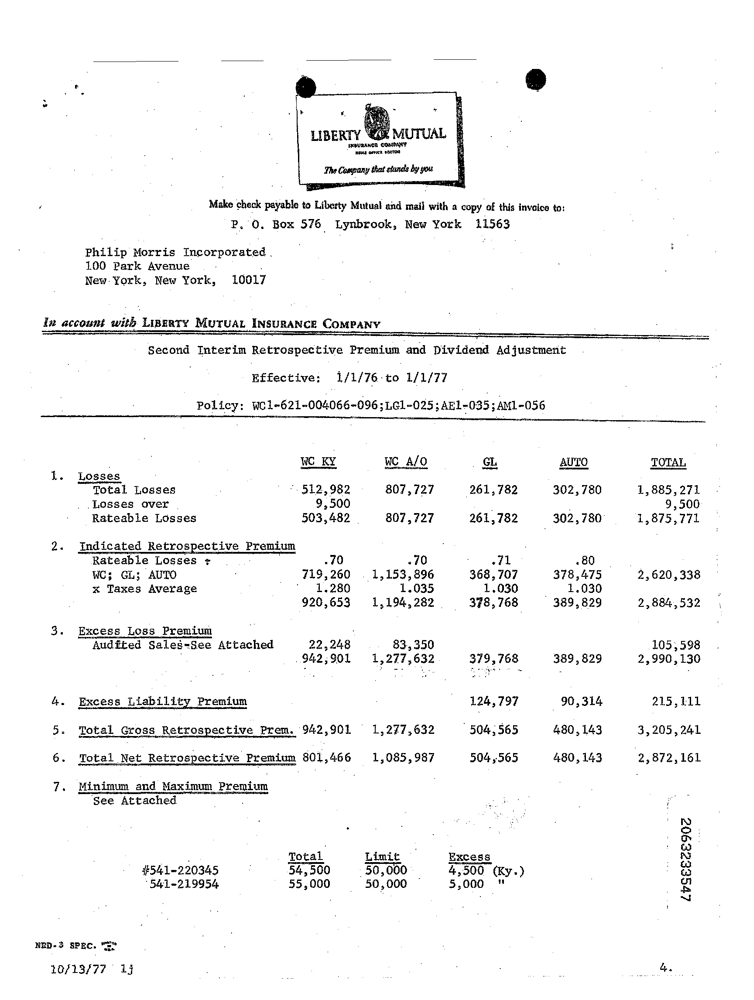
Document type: Invoice